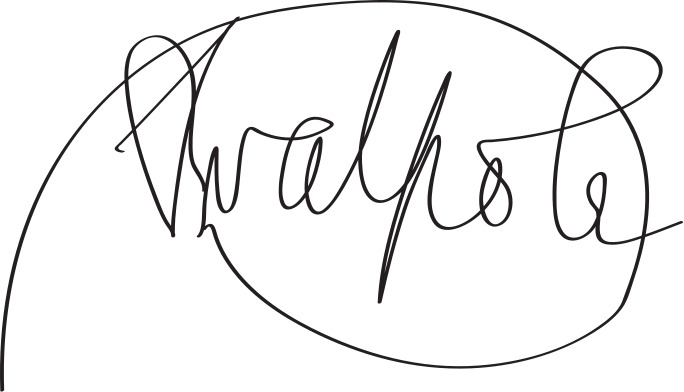
Signature of: robert walpole